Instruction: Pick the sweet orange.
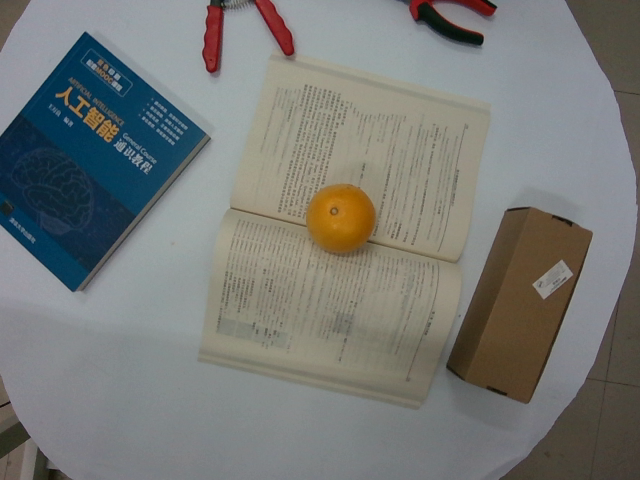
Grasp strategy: vertical